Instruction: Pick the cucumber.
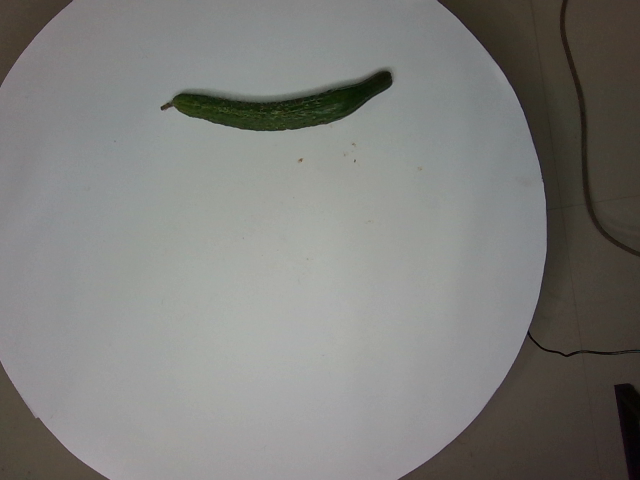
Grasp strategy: vertical